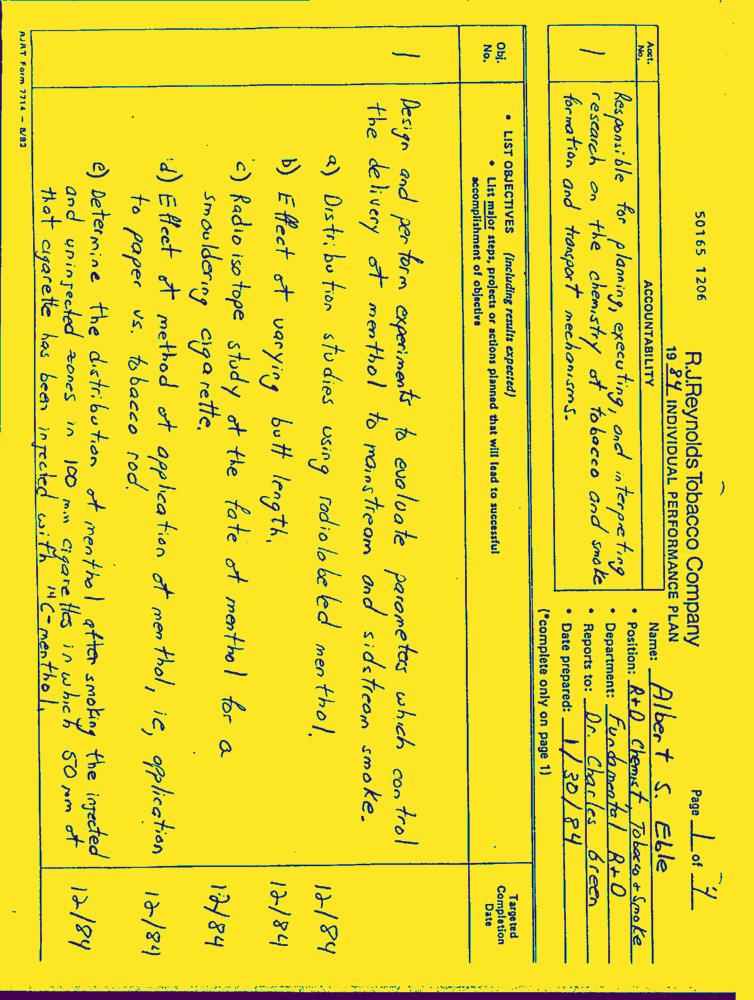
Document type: Hand-Written